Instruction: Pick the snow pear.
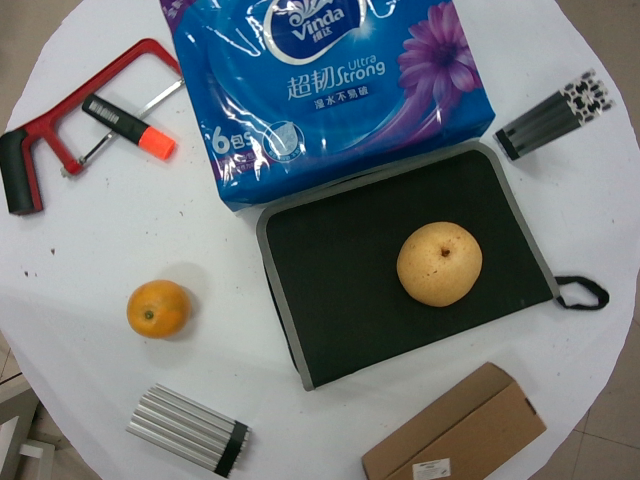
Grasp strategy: vertical